Question: Describe the condition in detail:
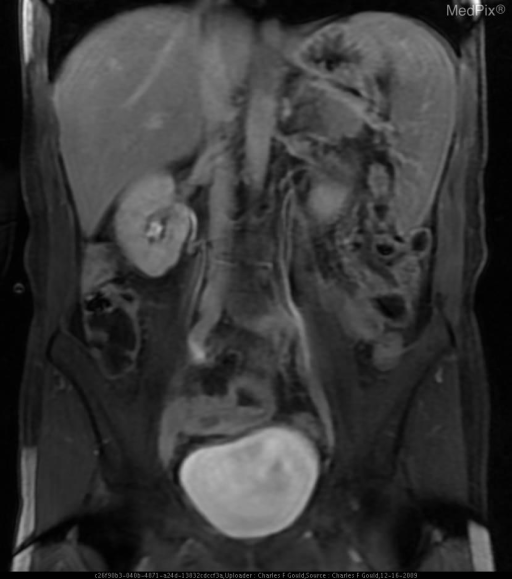
Answer: The disease is discussed as: Crohn Disease, also known as Regional Enteritis, is a prolonged inflammatory bowel disease of unknown etiology and upredictable course. The disease may affect the entire GI tract and does so in a characteristic discontinuous and asymmetric pattern. Males and females are affected equally and usually present between ages 15 and 30. Symptoms vary but most commonly include abdominal pain with diarrhea, which may be bloody. Other symptoms include low-grade fever, anorexia and weight loss, anemia, perianal abscess/fistula and malabsorption.

The small bowel is most frequently involved followed by the colon. The terminal ileum alone or in combination with other sites is involved in 95% of cases. Typical findings on small bowel follow-through include fold thickening with nodularity, aphthous ulcers and cobblestone mucosa and ulceration. Crohn or granulomatous colitis occurs most frequently on the right side with sparing of the rectosigmoid. Often small nodular filling defects are seen with aphthous ulcers. Discontinuous involvement or "skip lesions" throughout the bowel are characteristic. Complications include fistulae, sinus tracts, abscesses, perforation, toxic megacolon and increased risk for bowel lymphoma and adenocarcinoma.

Findings on CT include thickened bowel wall potentially with skip areas, "creeping fat" due to mesenteric fat proliferation, vascular dilation and tortuosity, mesenteric adenopathy, fistula, stricture or abscess. Although complications may be treated surgically, primary therapy is medical as recurrence rate after resection is up to 39%.

There are many extraintestinal manifestations including gallstones, urolithiasis, uveitis and arthritis. Also, Crohn Disease is associated with pyoderma gangrenosum and erythema nodosum.